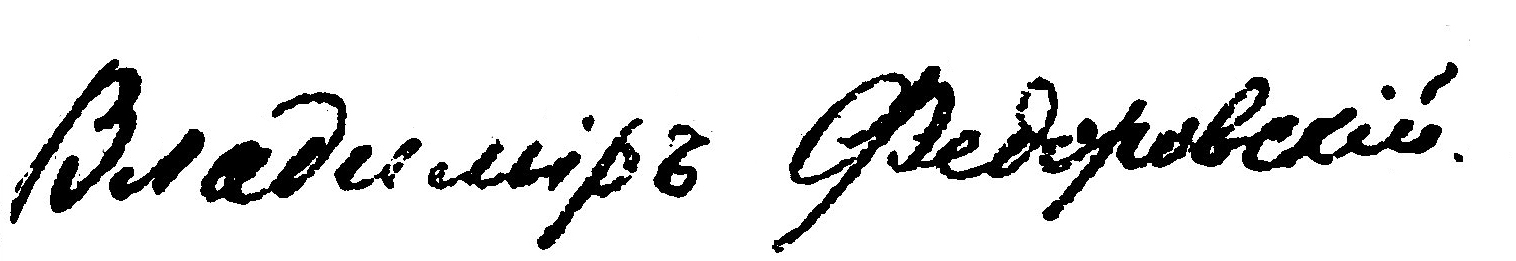
Signature of: q4482047